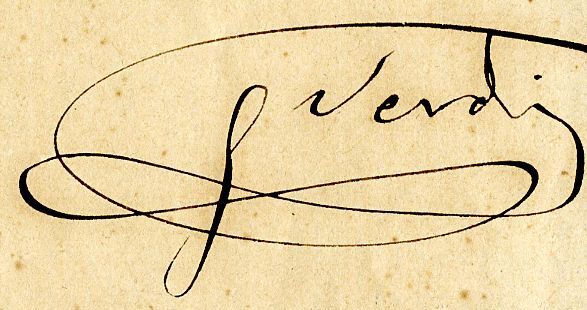
Signature of: giuseppe verdi